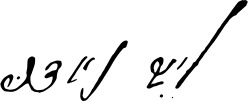
Signature of: leib naidus